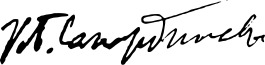
Signature of: kone samardzhiev